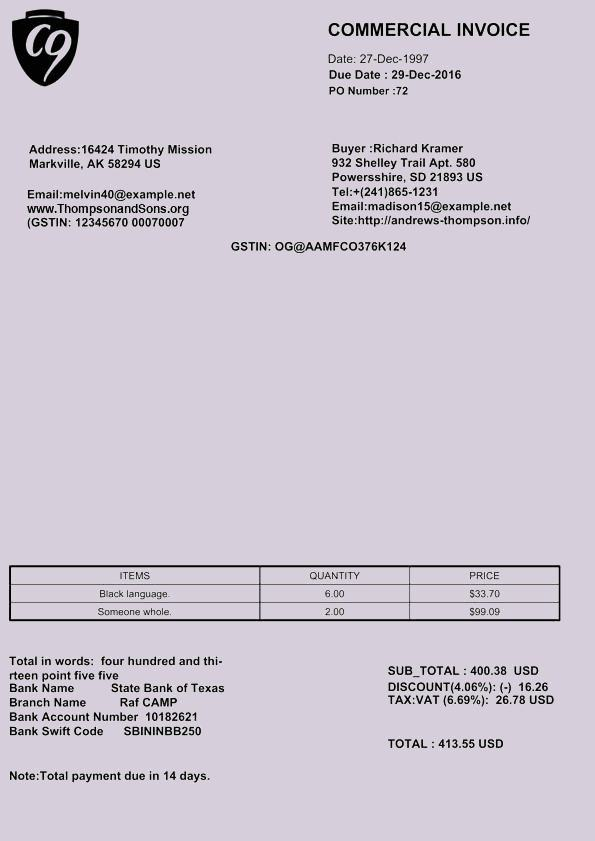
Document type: Invoice